Question: What are the imaging findings?
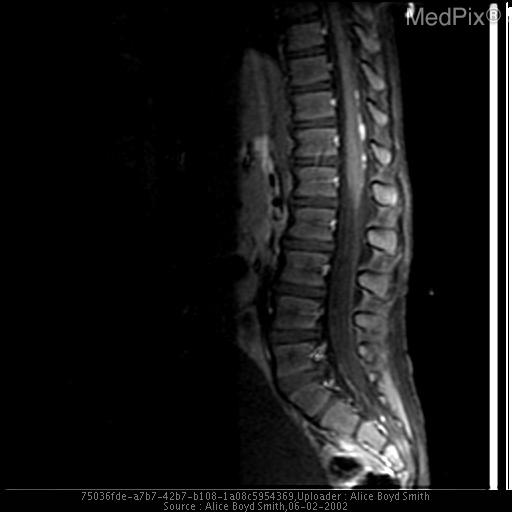
Answer: The imaging shows Sagittal and coronal T1, axial T2, and axial T1 post gadolinium images demonstrate a large enhancing mass in the posterior fossa with aossociated hydrocephalus.

Sagittal T1 weighted image post gadolinium of the spine demonstrated enhancing drop metastasis along the meninges of the distal spinal cord. Sagittal and coronal T1, axial T2, and axial T1 post gadolinium images demonstrate a large enhancing mass in the posterior fossa with associated hydrocephalus, consistant with medulloblastoma. Sagital T1 weighted image post gadolinium demonstrates enhancing drop metastasis along the dura of the distal spinal cord..